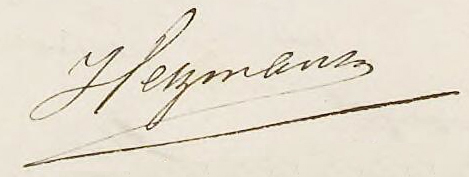
Signature of: gerardus heymans